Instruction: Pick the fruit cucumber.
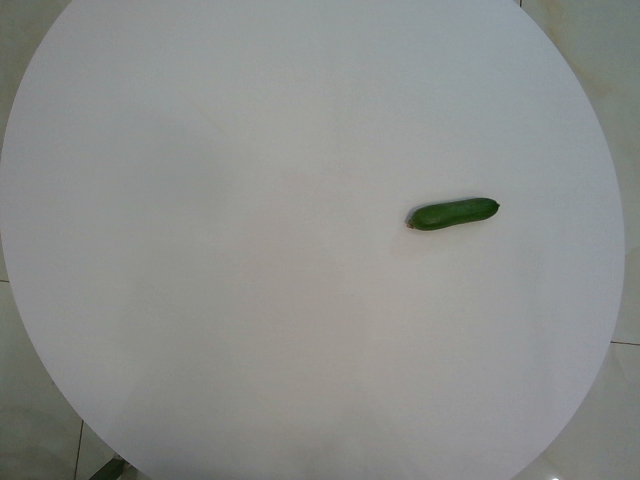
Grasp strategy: vertical